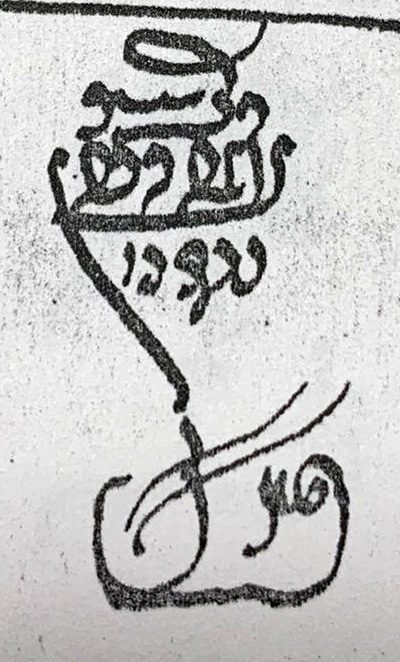
Signature of: q112229360